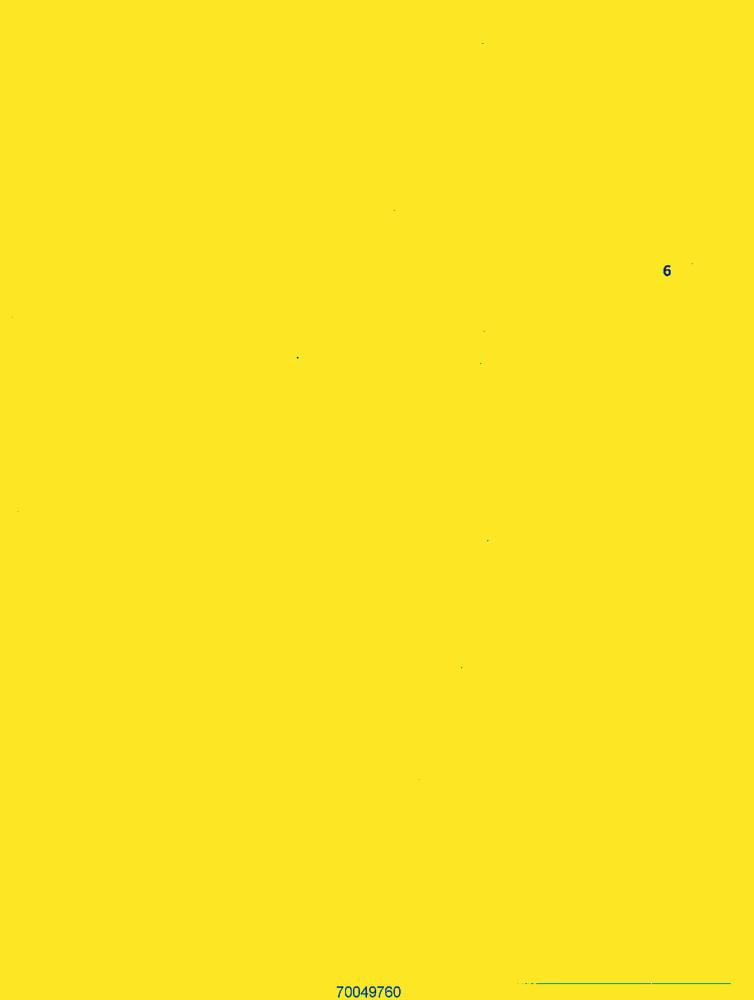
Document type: Letter-Doc